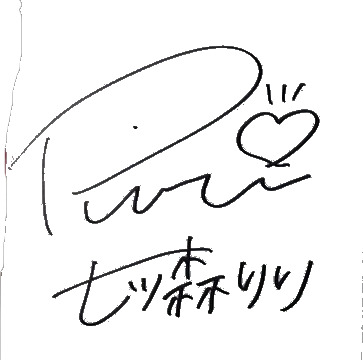
Signature of: riri nanatsumori